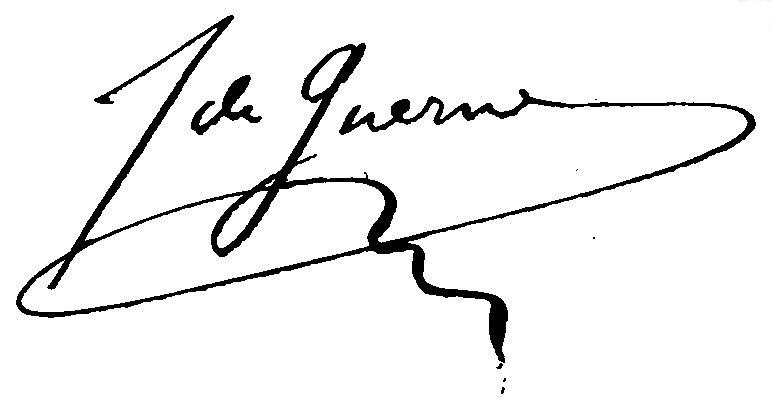
Signature of: jules de guerne